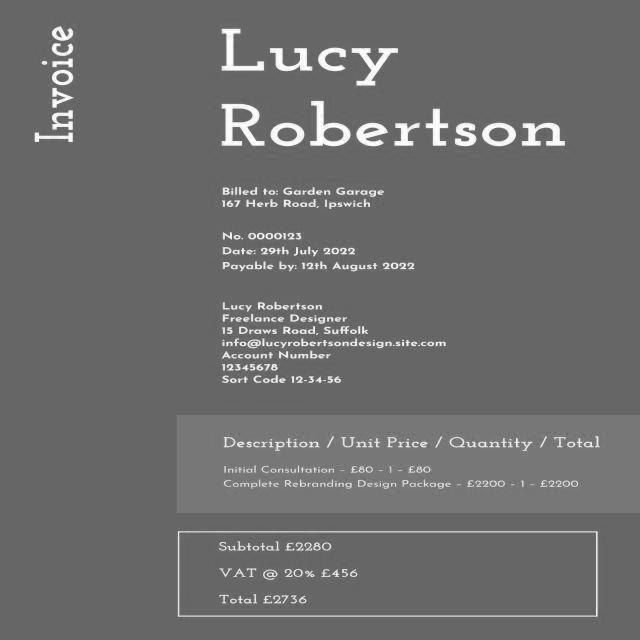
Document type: Invoice